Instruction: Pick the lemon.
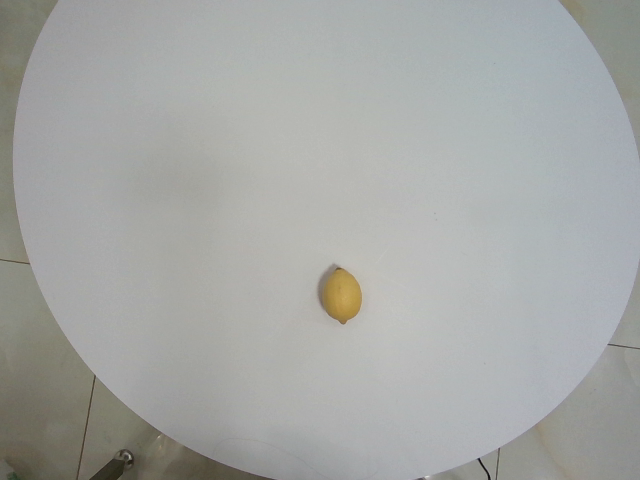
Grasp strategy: vertical